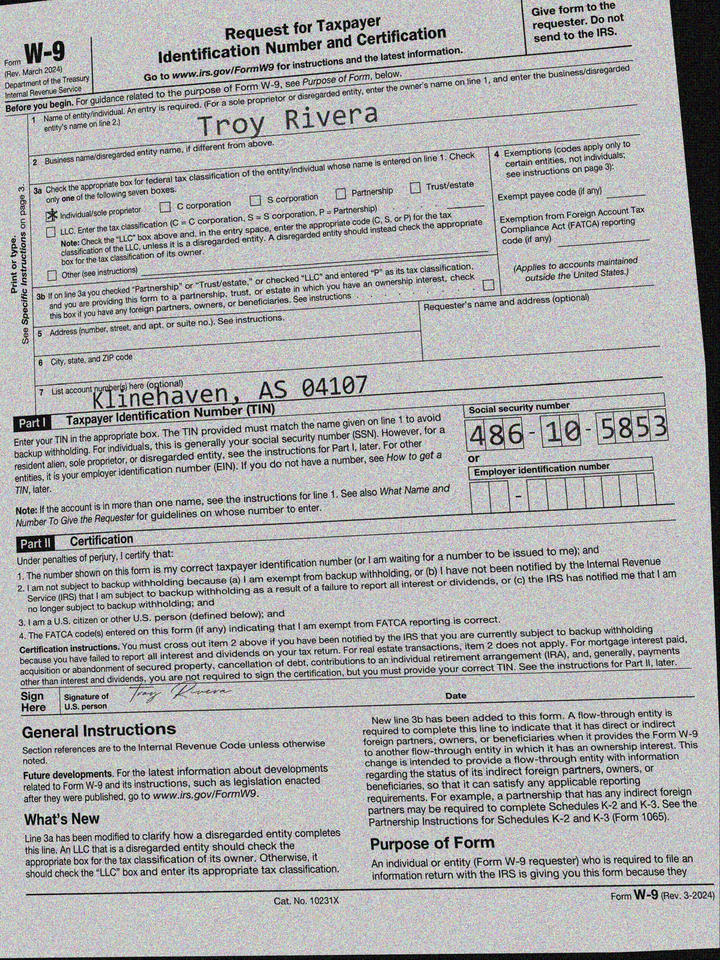
adr2: Klinehaven, AS 04107
cbx: yes
ssn: 486105853
enm: Troy Rivera